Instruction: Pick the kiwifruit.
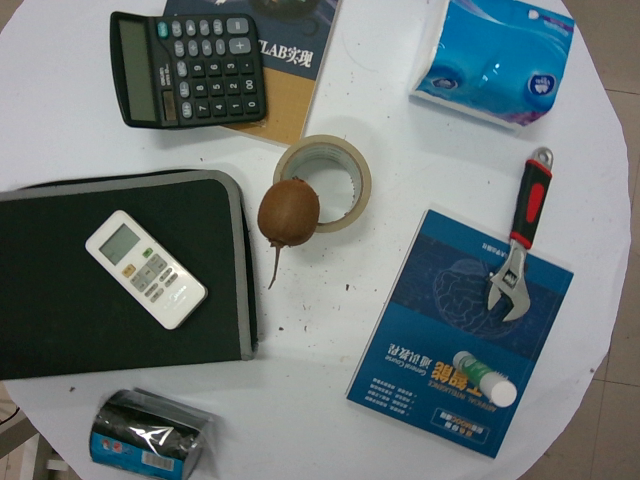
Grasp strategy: vertical